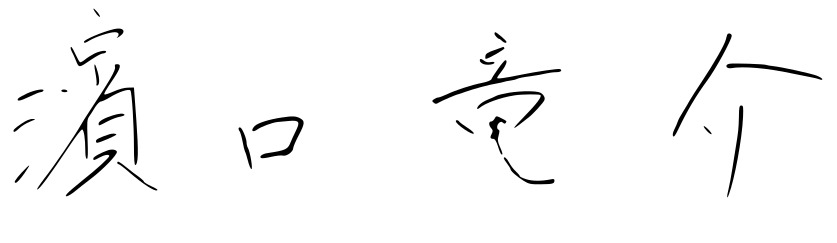
Signature of: ryusuke hamaguchi